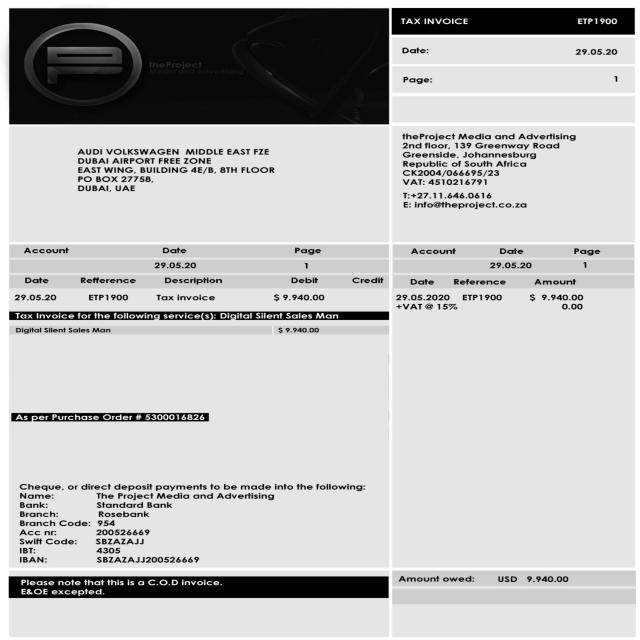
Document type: Invoice